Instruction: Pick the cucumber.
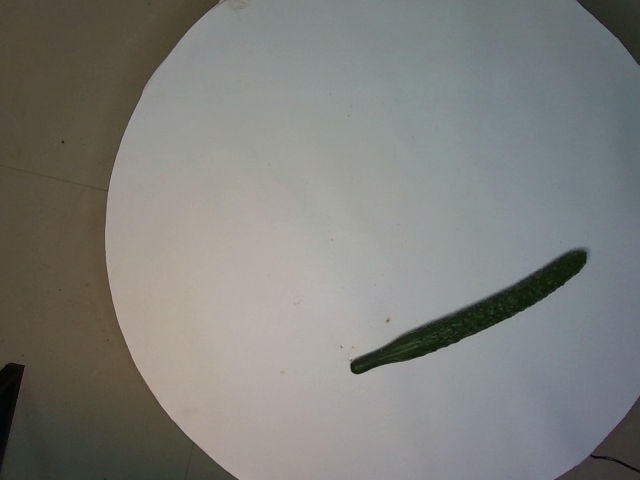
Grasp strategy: vertical